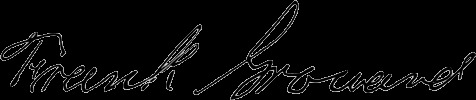
Signature of: frank grouard